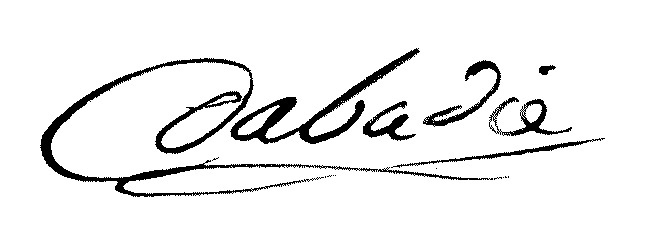
Signature of: jean melchior d abadie